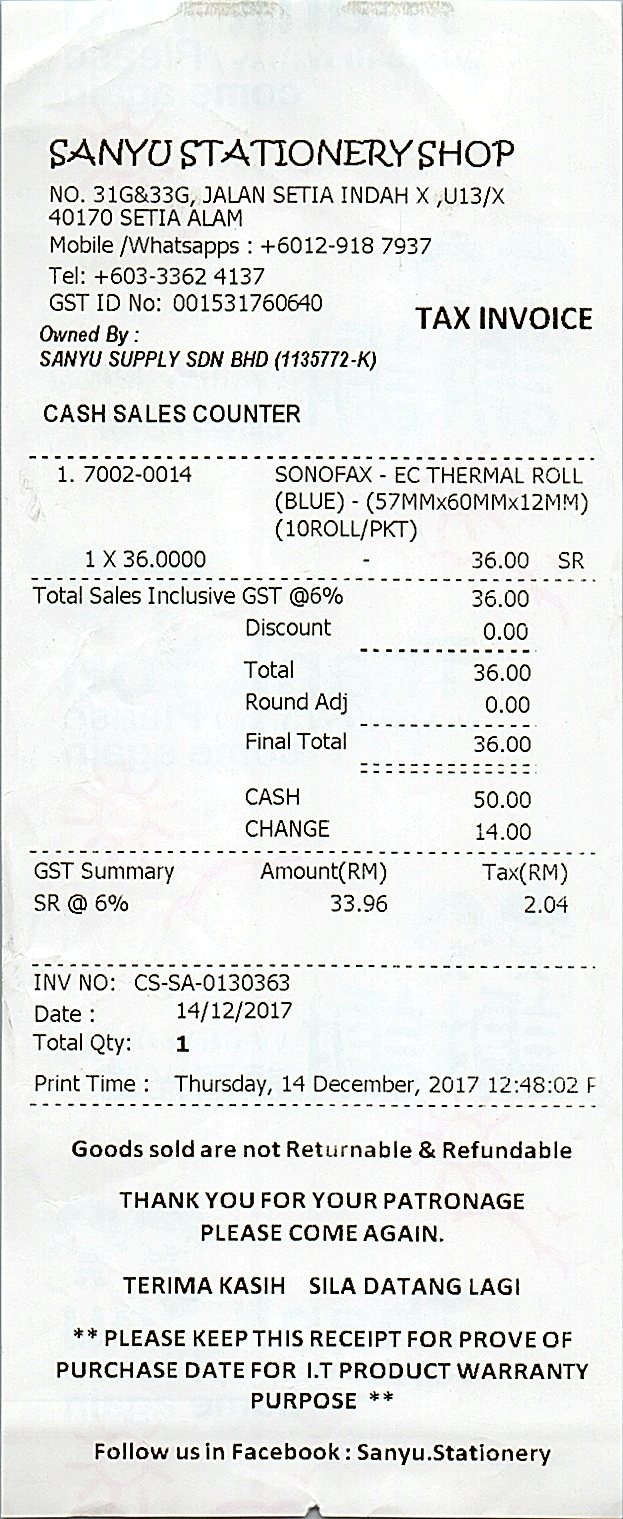
SANYU STATIONERY SHOP
NO. 31G&33G, JALAN SETIA INDAH X ,U13/X
40170 SETIA ALAM
MOBILE /WHATSAPPS : +6012-918 7937
TEL: +603-3362 4137
GST ID NO: 001531760640
TAX INVOICE
OWNED BY :
SANYU SUPPLY SDN BHD (1135772-K)
CASH SALES COUNTER
1. 7002-0014
1 X 36.0000
SONOFAX - EC THERMAL ROLL
(BLUE) - (57MMX60MMX12MM)
(10ROLL/PKT)
36.00
SR
TOTAL SALES INCLUSIVE GST @6%
DISCOUNT
TOTAL
ROUND ADJ
FINAL TOTAL
CASH
CHANGE
36.00
0.00
36.00
0.00
36.00
50.00
14.00
GST SUMMARY
AMOUNT(RM)
TAX(RM)
SR @ 6%
33.96
2.04
INV NO:
DATE :
TOTAL QTY:
PRINT TIME :
CS-SA-0130363
14/12/2017
1
THURSDAY, 14 DECEMBER, 2017 12:48:02 F
GOODS SOLD ARE NOT RETURNABLE & REFUNDABLE
THANK YOU FOR YOUR PATRONAGE
PLEASE COME AGAIN.
TERIMA KASIH SILA DATANG LAGI
** PLEASE KEEP THIS RECEIPT FOR PROVE OF
PURCHASE DATE FOR I.T PRODUCT WARRANTY
PURPOSE **
FOLLOW US IN FACEBOOK : SANYU.STATIONERY